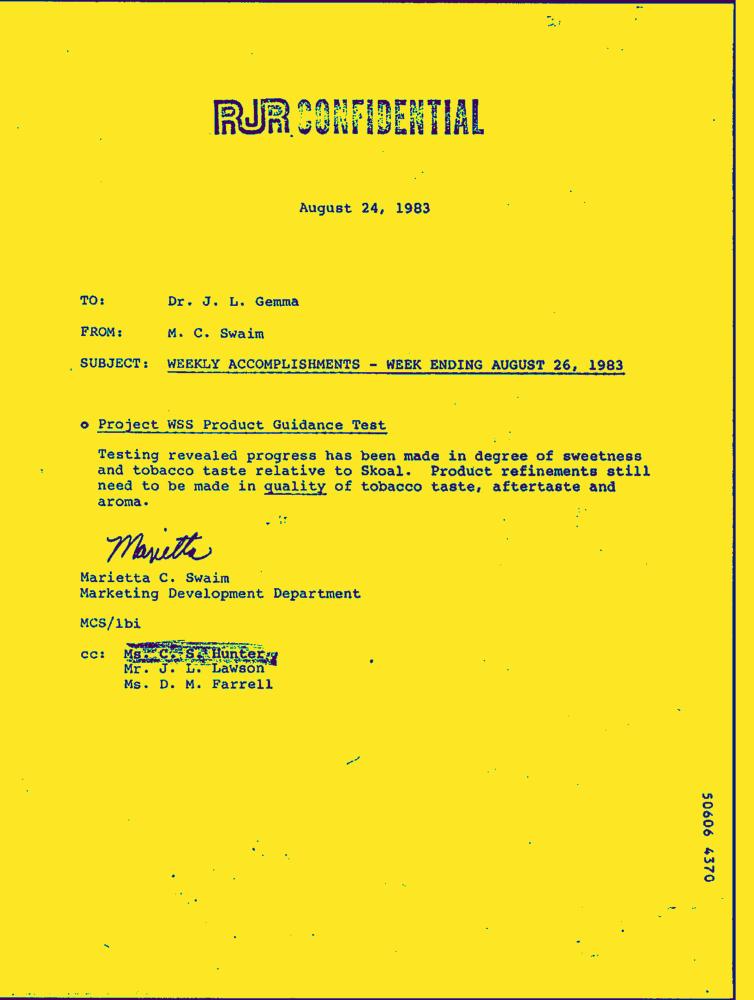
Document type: Letter-Doc